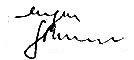
Signature of: eugen gomringer